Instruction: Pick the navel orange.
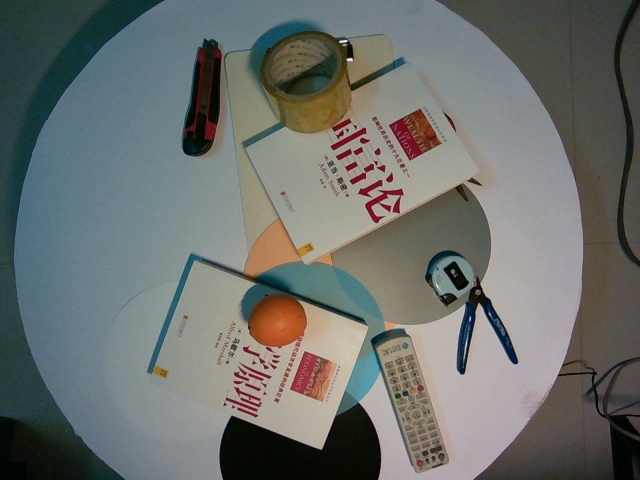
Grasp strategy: vertical